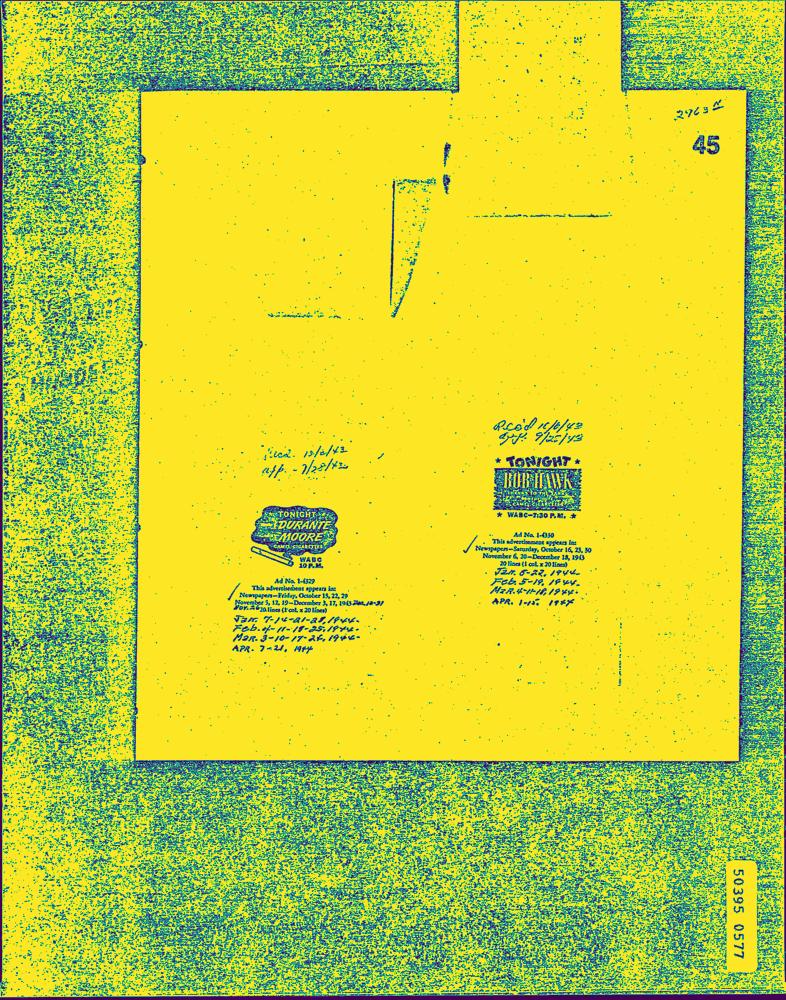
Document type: AD